Question: What could the diagnosis suggest?
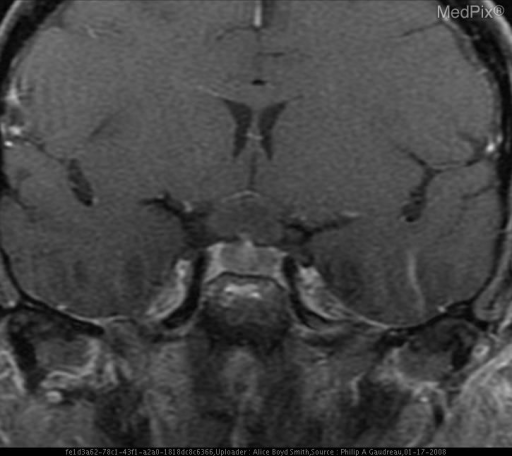
Answer: The possible diagnosis includes Meningioma
Optic glioma
Sarcoid
Optic neuritis
Metastasis
Lymphoma/leukemia.